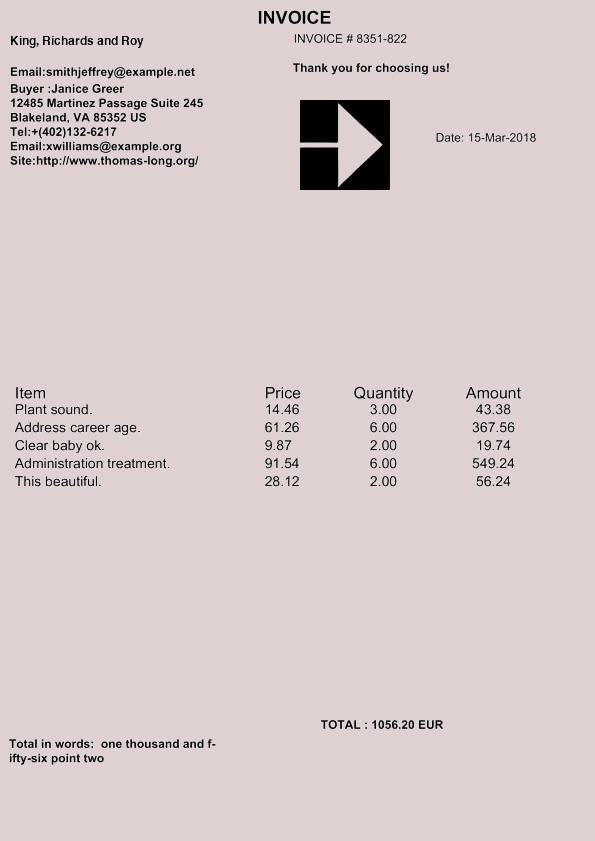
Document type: Invoice